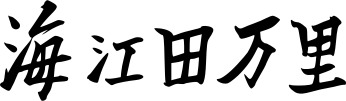
Signature of: banri kaieda